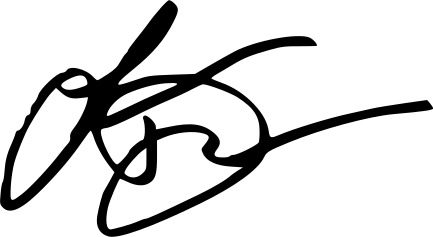
Signature of: laura dern